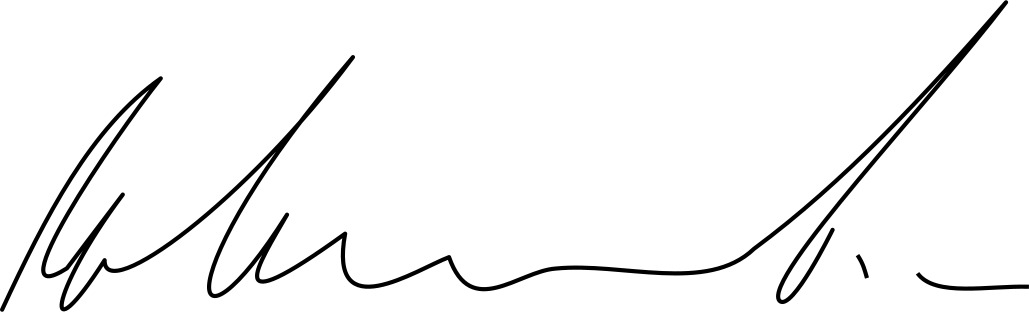
Signature of: sabam sirait